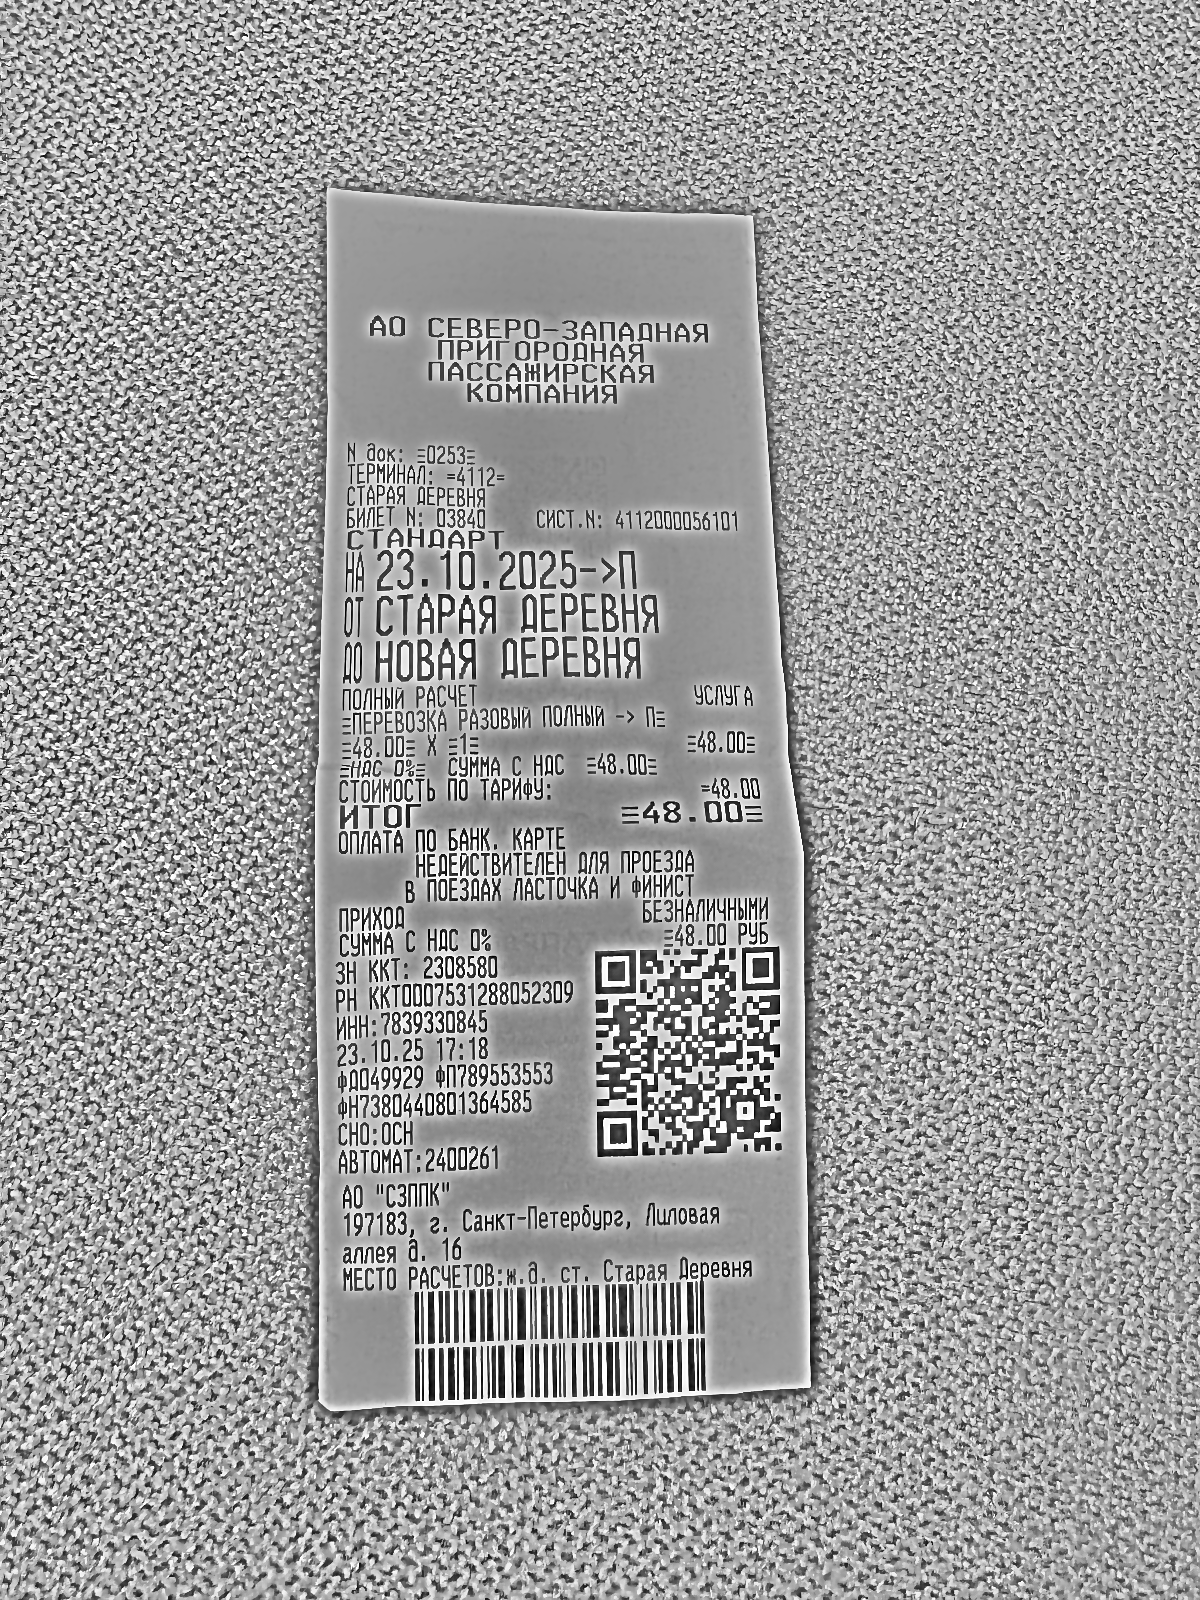
Продавец: АО "СЗППК"
ИНН: 7839330845
Дата: 23.10.25
Товары: ПЕРЕВОЗКА РАЗОВЫЙ ПОЛНЫЙ
Количество: 1
Цена: 48.00
Сумма: 48.00
Итого: 48.00